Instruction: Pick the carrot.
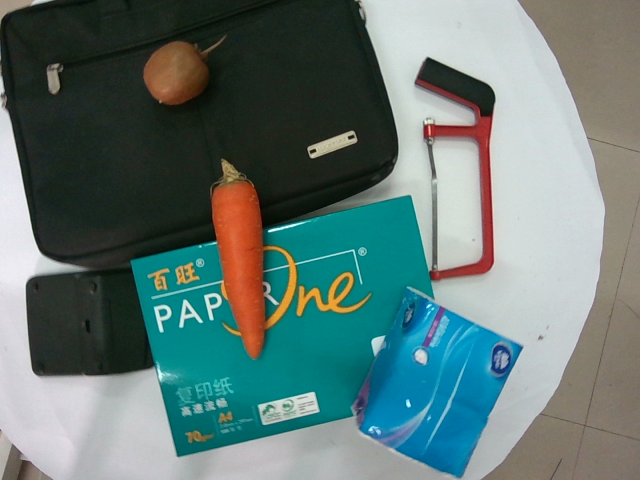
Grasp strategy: vertical